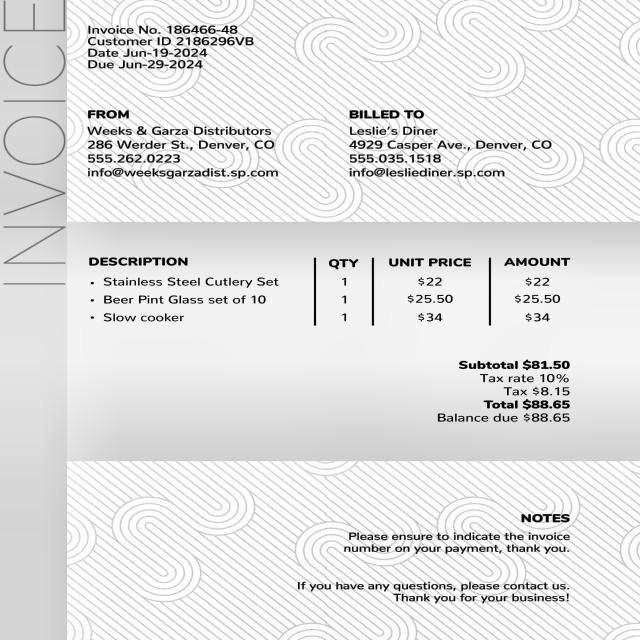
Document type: Invoice